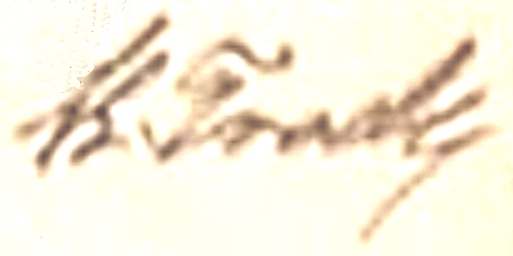
Signature of: karol trochanowski